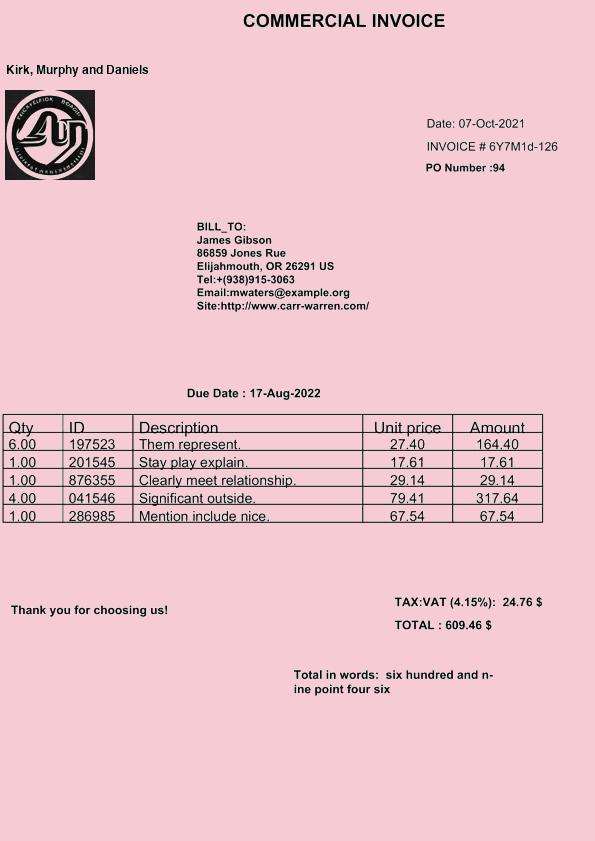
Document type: Invoice